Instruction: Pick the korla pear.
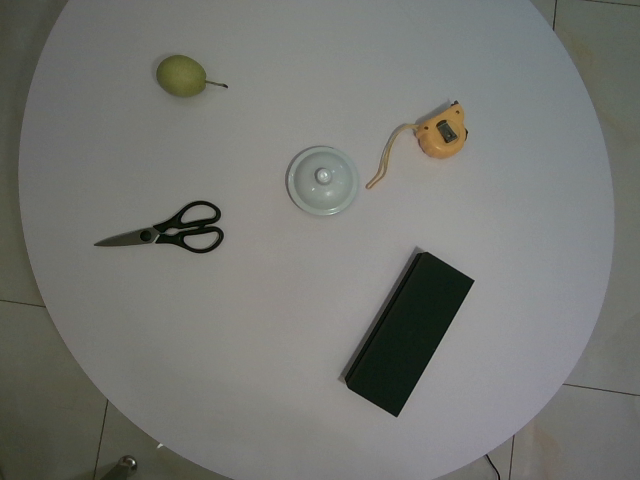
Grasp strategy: vertical